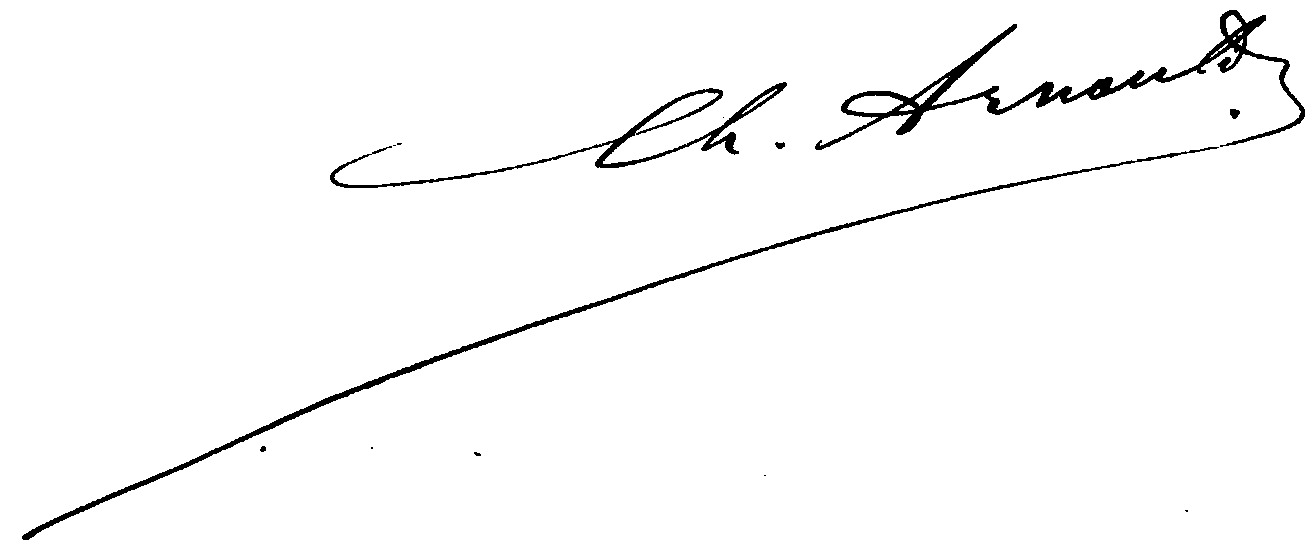
Signature of: charles arnould